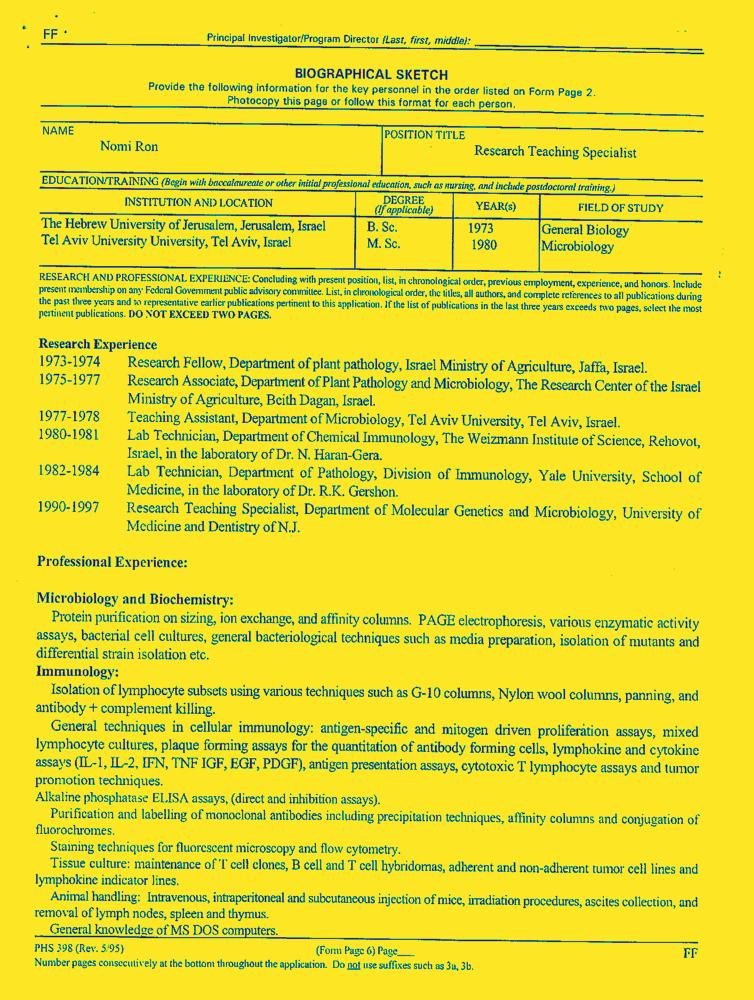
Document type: Resume-Doc